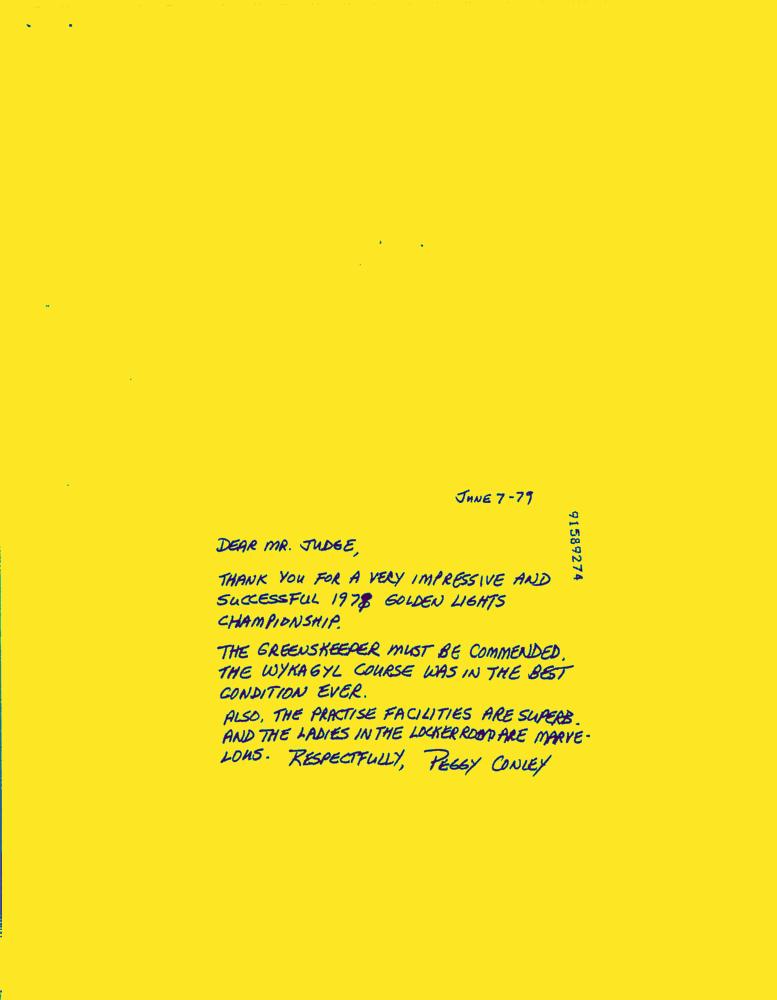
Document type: Letter-Doc